Question: What is the potential diagnosis?
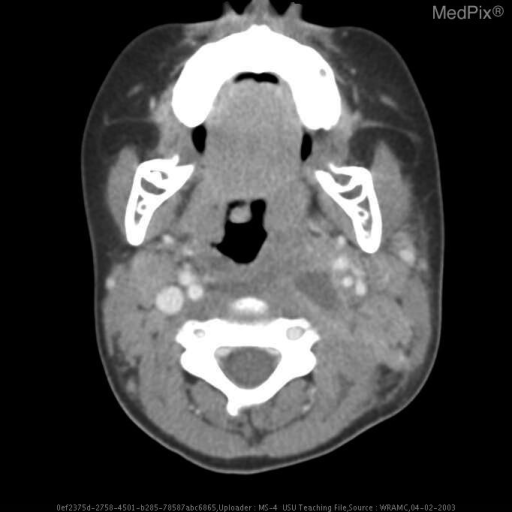
Answer: The possible diagnosis includes Retropharyengeal abscess,
cellulitis,
necrotic liquifactive lymph nodes
branchial cleft cyst..